Question: What is the potential diagnosis?
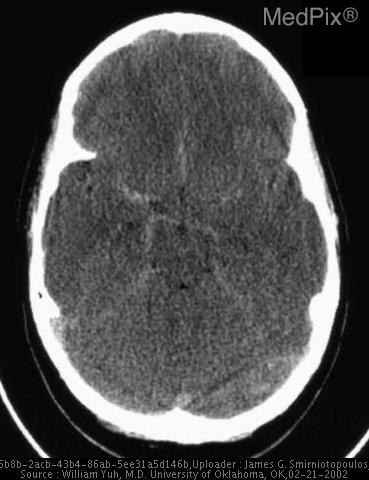
Answer: The possible diagnosis includes •  Subarachnoid hemorrhage
•  Diffuse cerebral edema
•  Hyperemic brain swelling.